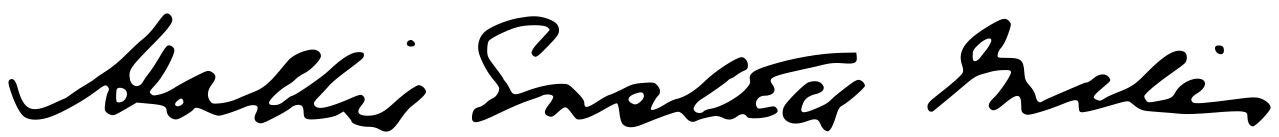
Signature of: hallie eustace miles